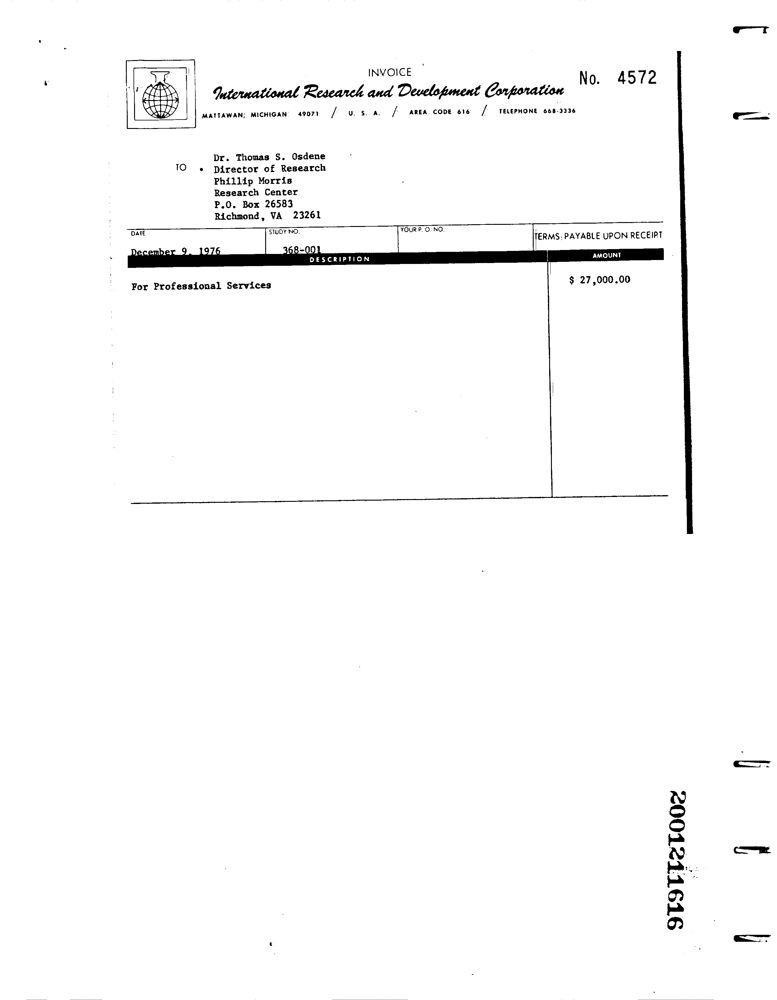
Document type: Invoice